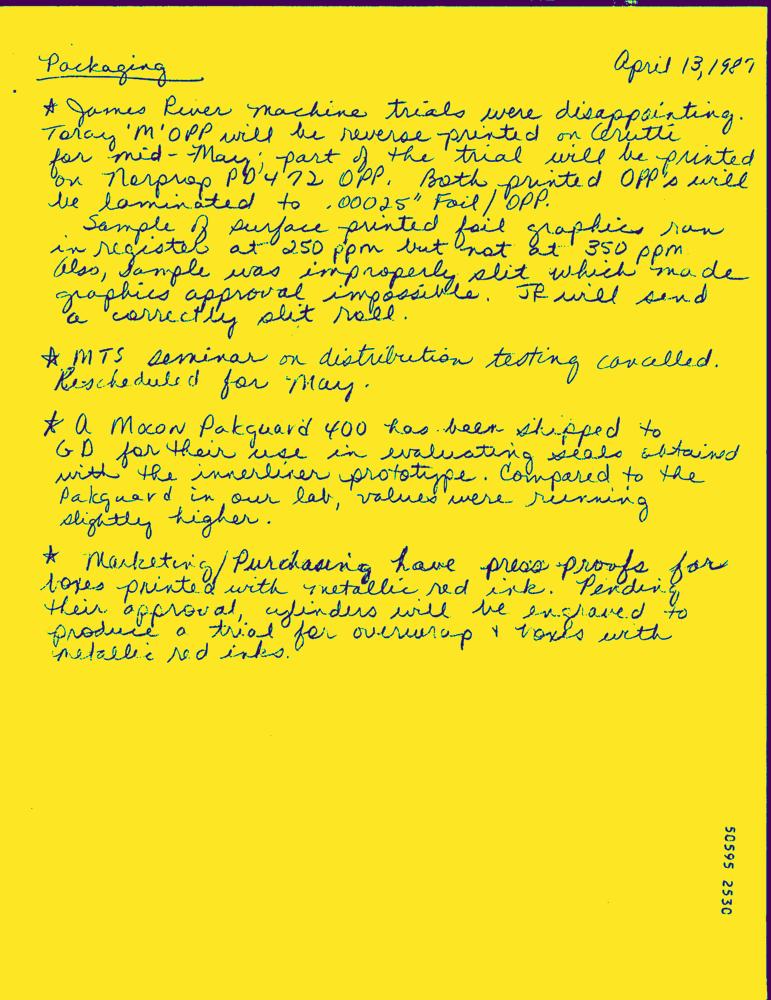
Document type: Hand-Written